Question: Describe the condition in detail:
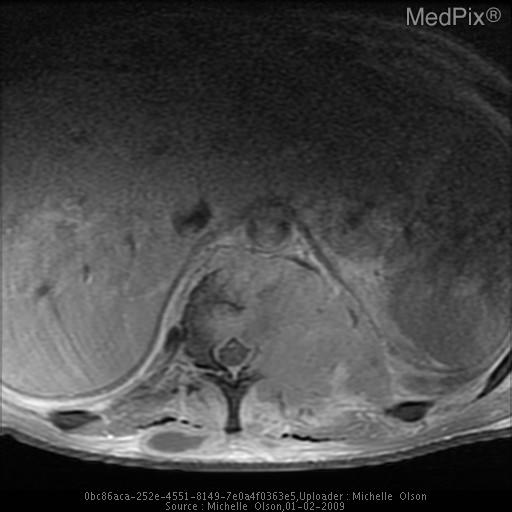
Answer: The disease is discussed as: Lesions/Condition: Disseminated Coccidioidomycosis

Cell  of  Origin: Dimorphic fungus

Synonyms: Valley Fever

Associations/Predisposing  Factors:  Immunosuppressed or certain ethnic groups

Common  Locations:  Lungs, bone, meninges, skin

Demographics:  Filipinos, Latinos, Asians, African Americans, pregnant women, immunocompromised

Gross  Appearance: Dimorphic fungus

Radiology:  Radiologic findings of coccidioidomycosis disseminated to the skeleton generally involves the axial skeleton. Lesions may be lytic or demonstrate permeative type bone destruction. Lesions on CT may have low attenuation. T1 MRI demonstrates decreased signal and T2 MRI shows increased signal.  Lesions often enhance with gadolinium administration.

Prognosis  and  Treatment:  Patients with disseminated coccidioidomycosis are usually on lifelong antifungal therapy, particularly amphotericin B and the azoles.